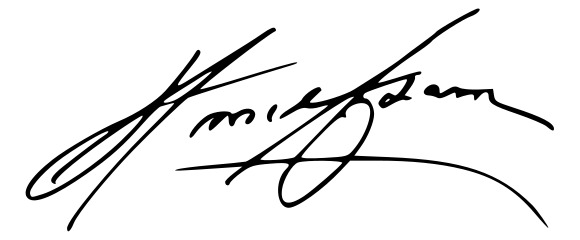
Signature of: ansel adams